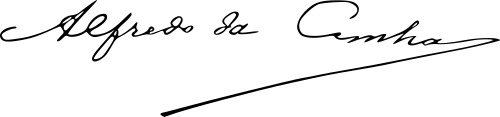
Signature of: alfredo carneiro da cunha